Patient: Male, age 13
A 13 year-old Tunisian male was admitted in our department of paediatric nephrology on October 2009 with a week-history of fever and asthenia. He was suffering from end-stage renal failure attributed to a vesico-ureteral reflux discovered in 2003. In 2007, the patient had a pre-emptive renal transplant from a living donor. The post-operative course was characterised by an acute ischemia of the transplant due to a venous renal thrombosis that lead to a detransplantation. A regular peritoneal dialysis was initiated on June 2007. A second renal transplantation was performed on June 2009 from a 27 year-old deceased donor. The post operative course was uneventful. The patient was maintained on Prednisone 10 mg/day, mycophenolate mofetil 1500 mg/day, and Cyclosporine 75 mg twice per day with adequate renal function. Three months after transplantation, the patient was hospitalized in our department for fever with asthenia. The physical examination on admission revealed asthenic patient, with temperature of 38.5 C, blood pressure of 110/70 mm Hg, pulse rate of 90 /min, and inspiratory rhonchi with decreased breath sound over both bases. There were no peripheral lymph nodes or hepatosplenomegaly. Laboratory investigations revealed hematocrit of 38%, white blood cell count of 8300/mm3, platelet count of 220.000/mm3, blood urea nitrogen of 6.8 mmol/l, serum creatinine level of 75 micromol/l, C reactive protein serum level of 88.5mg/l and erythrocyte sedimentation rate of 51 mm/hour. Liver function tests and lipid profile were normal. The protein electrophoresis showed a total protein serum level of 65g/l, (Albumin 33.9g/l, alpha1 globulin 5.8g/l, alpha2 globulin 9.6g/l, beta1 globulin 3.9g/l, beta2 globulin 3.4g/l, gamma globulin 8.3g/l). The chest x-ray revealed opacity in the right middle zone and superior mediastinal enlargement (Figure 1). A thoracic CT scan showed cavitatory pneumonia of the right lower lobe and anterior mediastinal mass on right and left main stem bronchi corresponding to lymph nodes (Figure 2 and Figure 3). Regarding the clinical, biological and radiological findings, three diagnoses were suspected: pneumonia, pulmonary tuberculosis and pulmonary aspergillosis. By considering the history of the patient and the fact that our country is endemic, our diagnosis was quickly directed towards pulmonary tuberculosis despite the negativity of tuberculin skin test. The search of mycobacterium tuberculosis by gastric tubing was negative but the diagnosis was made by the study of sputum specimens aspirated during bronchoalveolar lavage that revealed the presence of mycobacterium tuberculosis. In vitro studies showed the organisms to be fully susceptible to all antituberculosis drugs. Four drugs, isoniazid (INH), Rifadine (RIF), Ethambutol(EMB) and pyazolin( PZA) were administered orally with the usual doses. The dose of corticosteroids was increased and that of cyclosporine was adjusted to maintain trough plasma levels in recommended therapeutic range. To prevent the neurological side effects of INH we prescribed a pyridoxine in dose of 50 mg per day. The Outcome under antitubercular therapy has so far been favourable, with prolonged apyrexia and regression of the pulmonary abnormalities. This regimen, maintained during 18 months, was well tolerated without any modification in liver tests and graft function.
Keywords: pulmonary tuberculosis, child, renal failure, renal transplantation
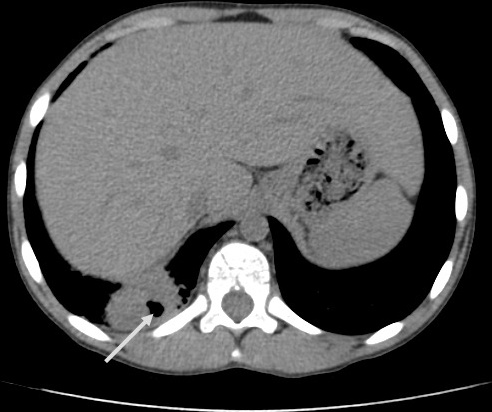
Image caption: Chest computed tomography: cavitatory pneumonia of right lower lobe.